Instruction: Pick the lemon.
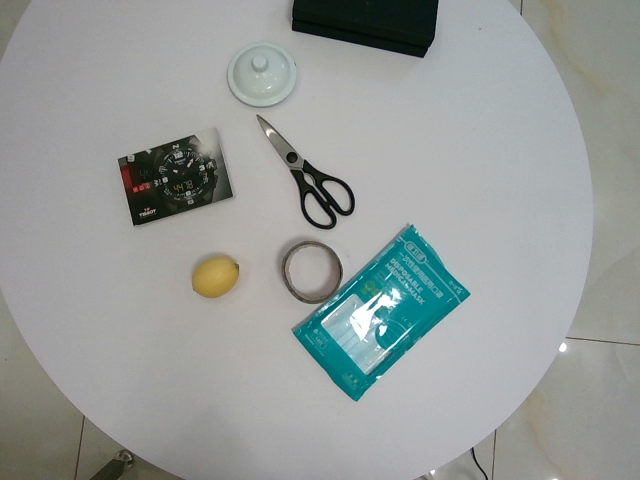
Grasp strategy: vertical